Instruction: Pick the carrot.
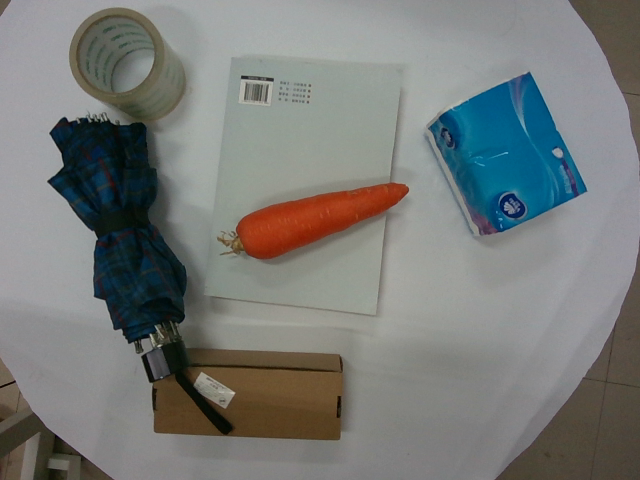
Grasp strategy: vertical